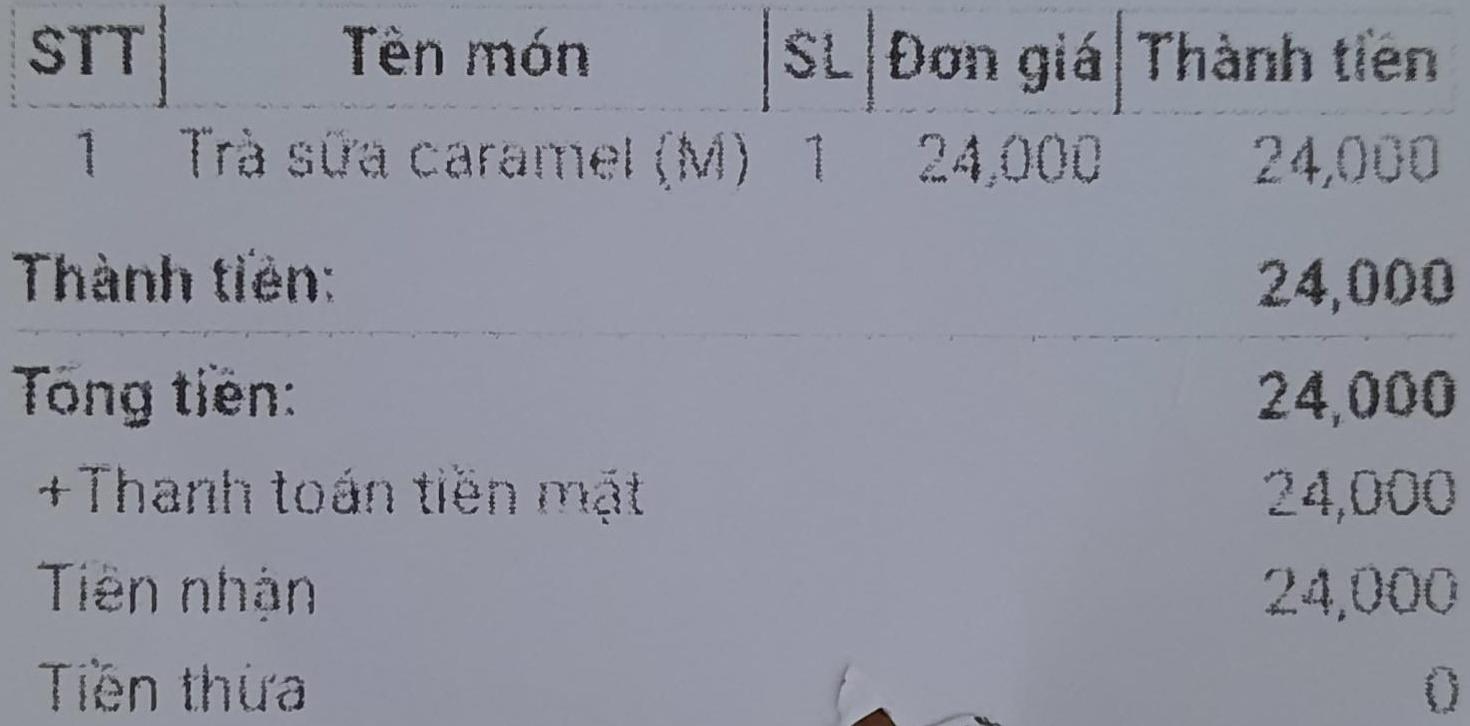
<table>
<tr>
<th>STT</th>
<th>Tên món</th>
<th>SL</th>
<th>Đơn giá</th>
<th>Thành tiền</th>
</tr>
<tr>
<td>1</td>
<td>Trà sữa caramel (M)</td>
<td>1</td>
<td>24,000</td>
<td>24,000</td>
</tr>
</table>

Thành tiền: 24,000
Tổng tiền: 24,000
+ Thanh toán tiền mặt 24,000
Tiền nhận 24,000
Tiền thừa 0